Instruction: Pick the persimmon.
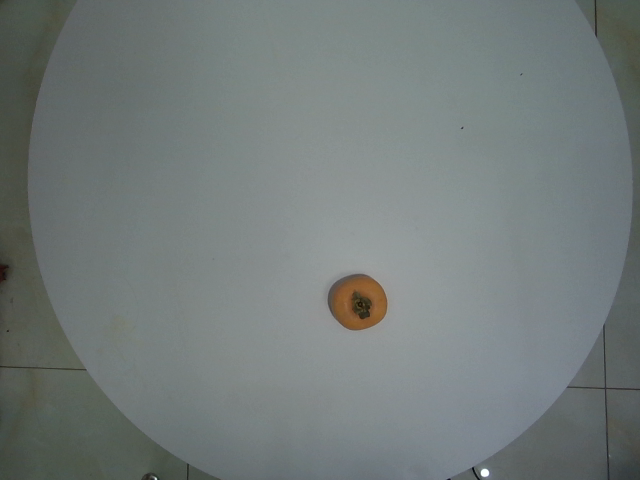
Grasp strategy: vertical